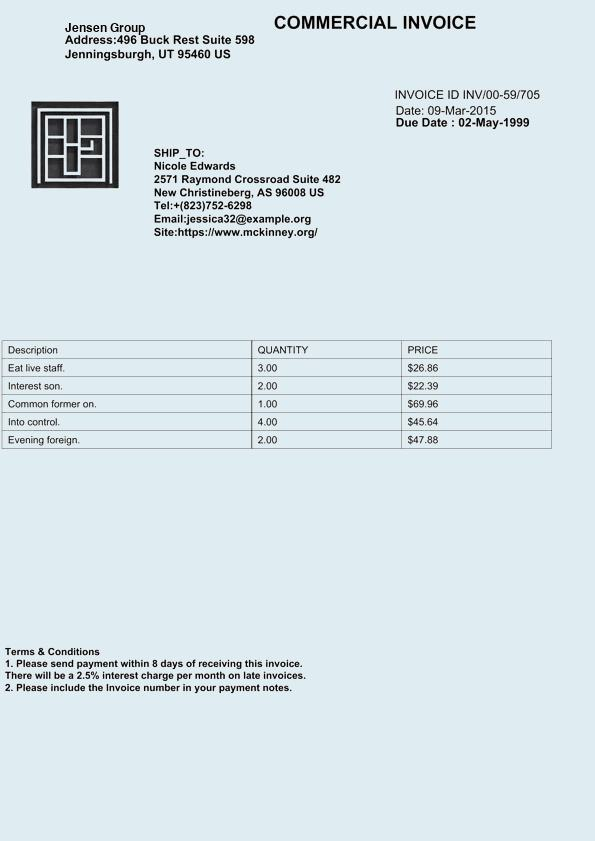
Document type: Invoice